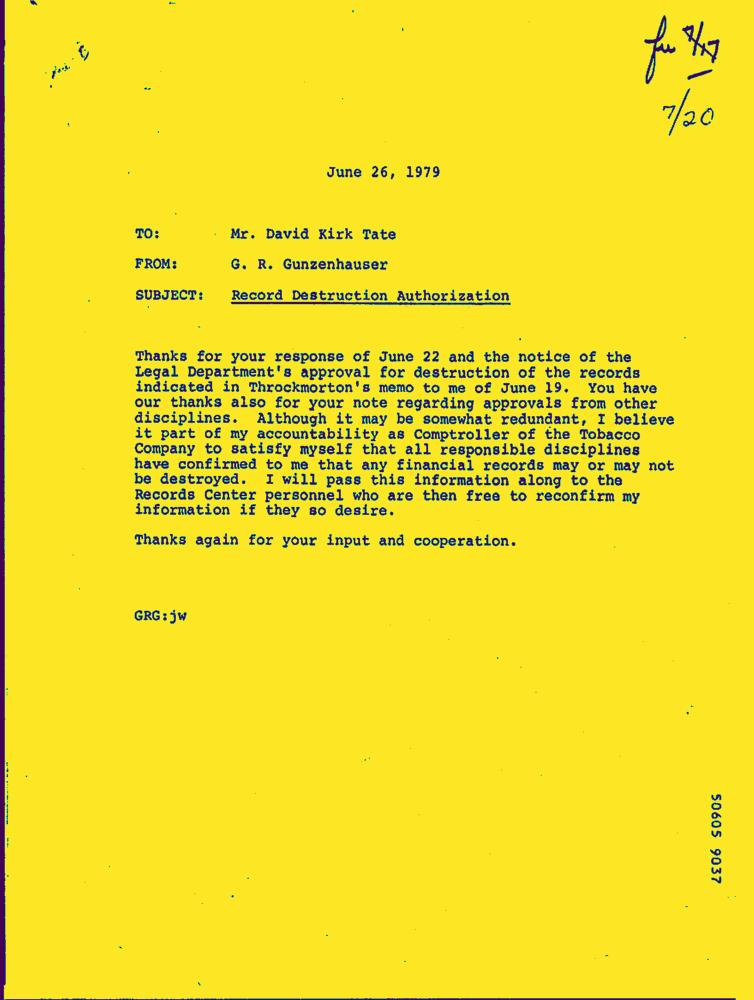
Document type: Letter-Doc